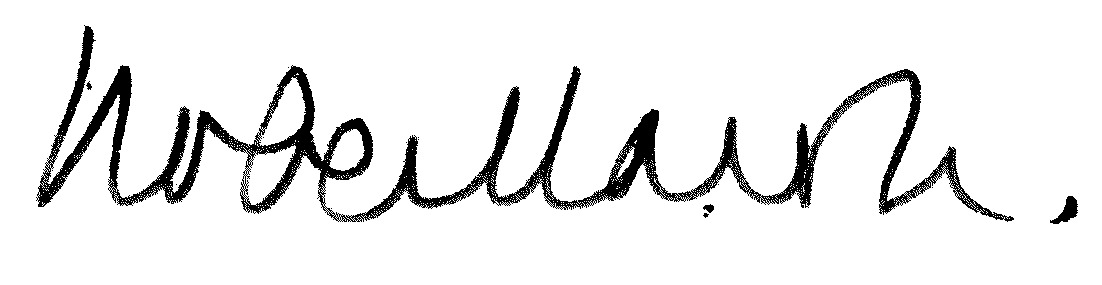
Signature of: robert lacoste